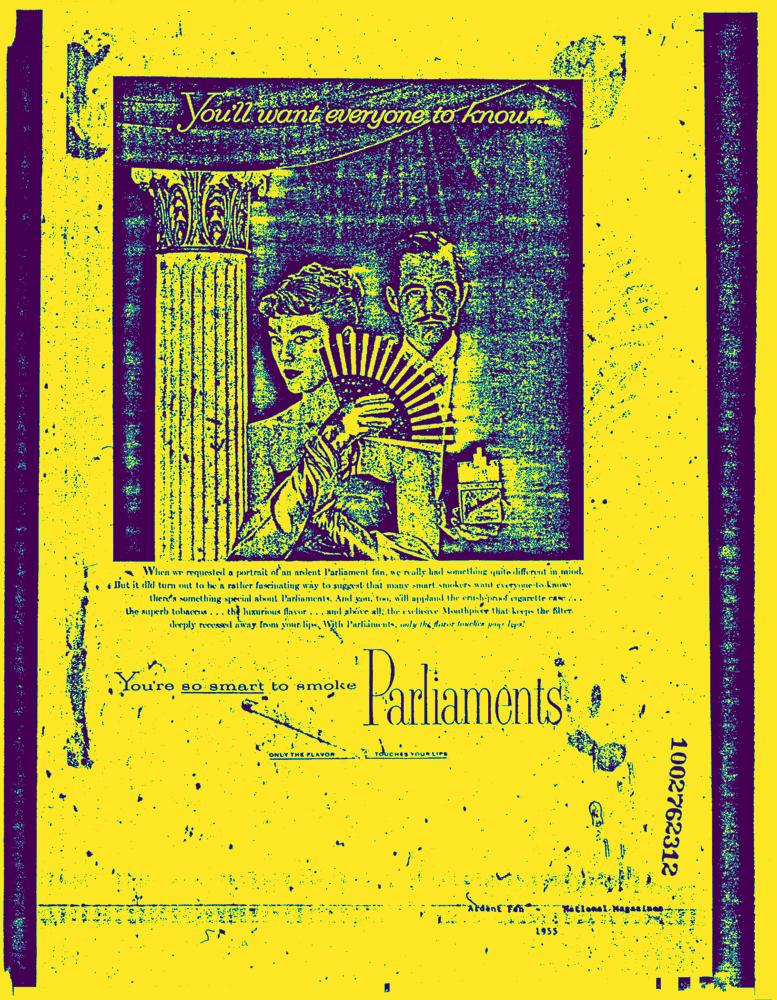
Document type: AD